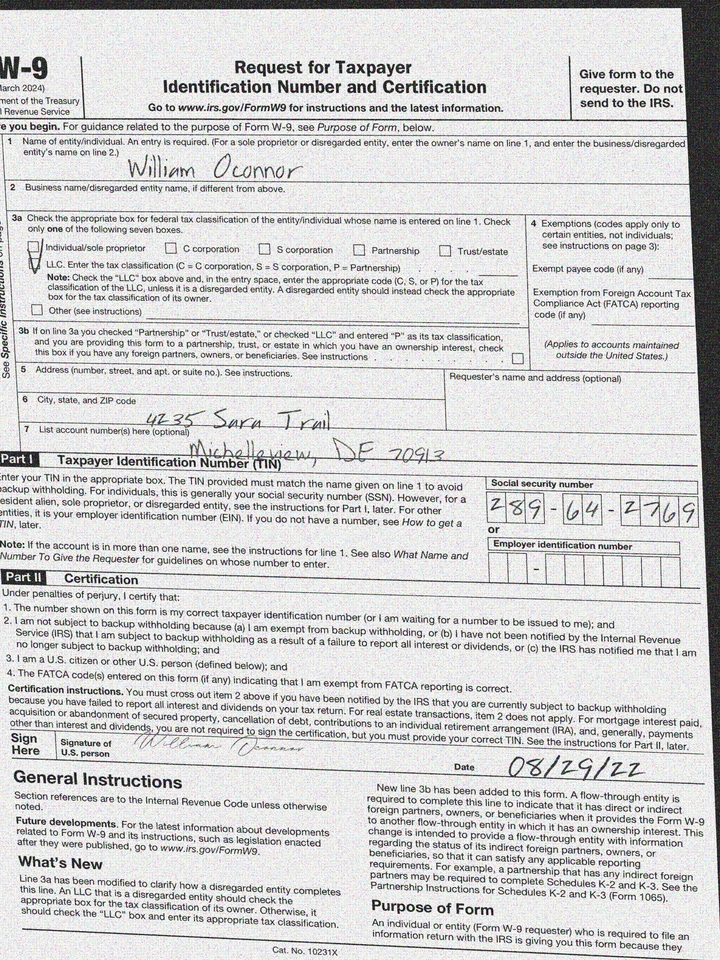
adr1: 4235 Sara Trail
adr2: Michelleview, DE 70913
cbx: yes
ssn: 289642769
enm: William Oconnor
sdt: 08/29/22